Question: What might the diagnosis be?
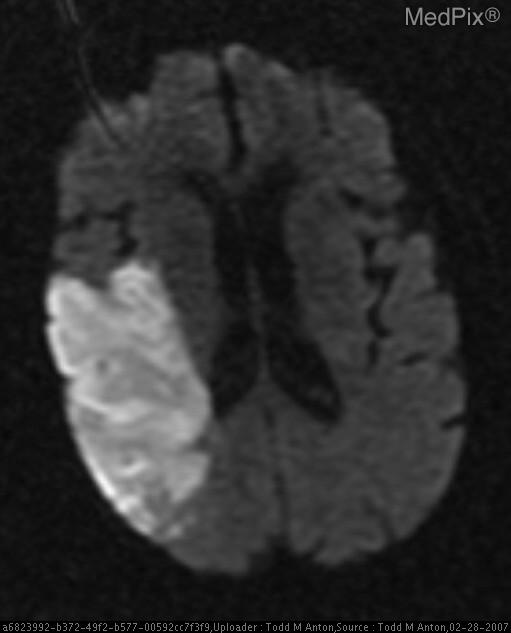
Answer: The possible diagnosis includes Ischemic stroke (embolus, thrombus, arterial dissection)
Hemorrhagic stroke
Malignancy.